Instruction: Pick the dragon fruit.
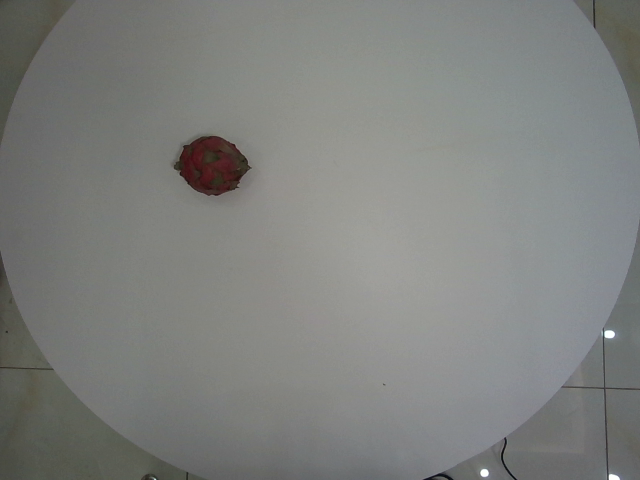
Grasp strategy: vertical